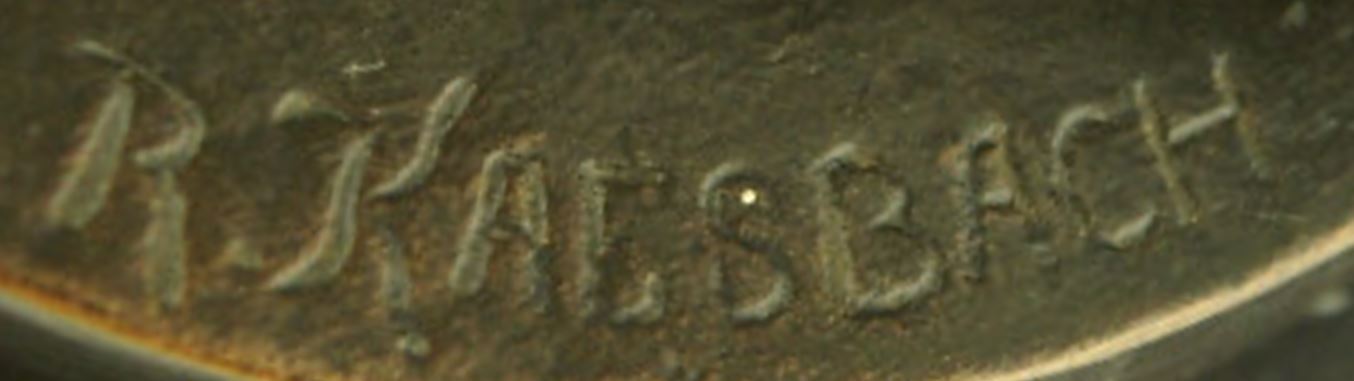
Signature of: rudolf kaesbach